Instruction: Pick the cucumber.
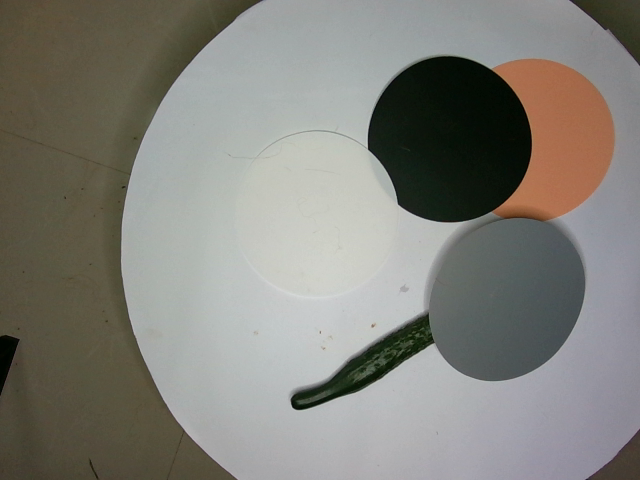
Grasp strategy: vertical